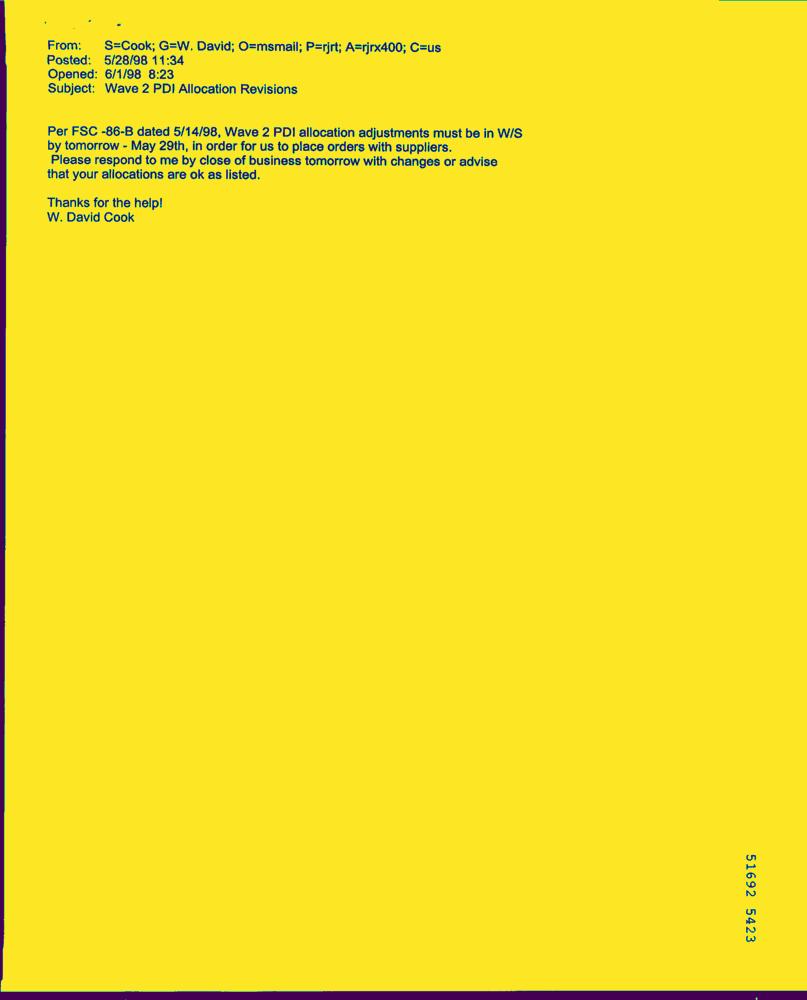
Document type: Letter-Doc